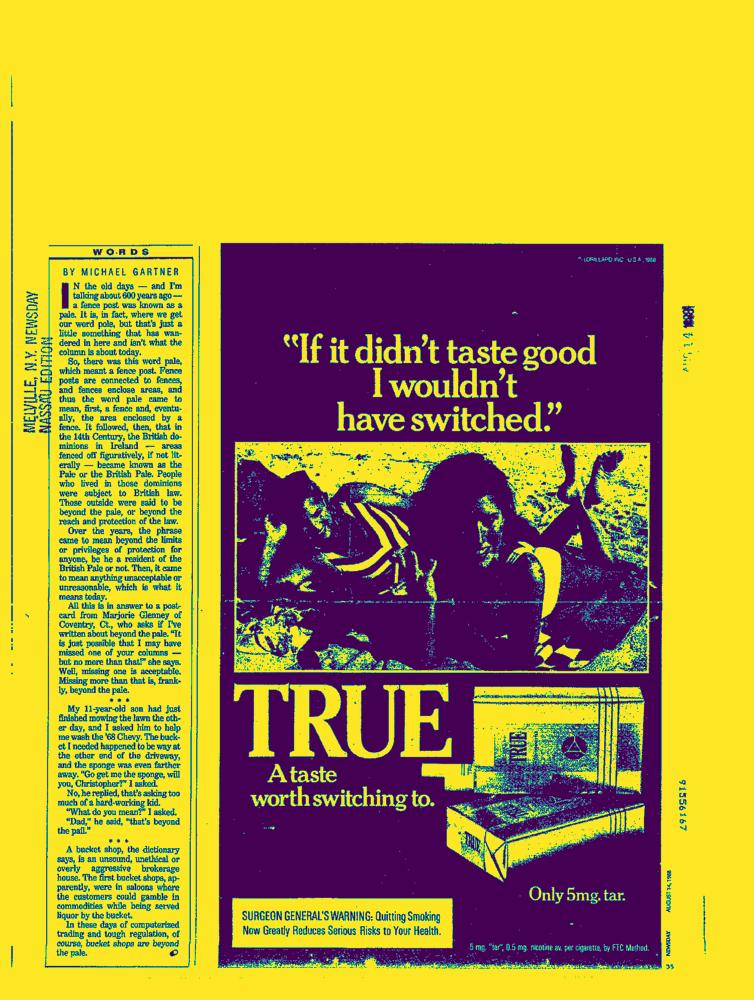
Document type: AD